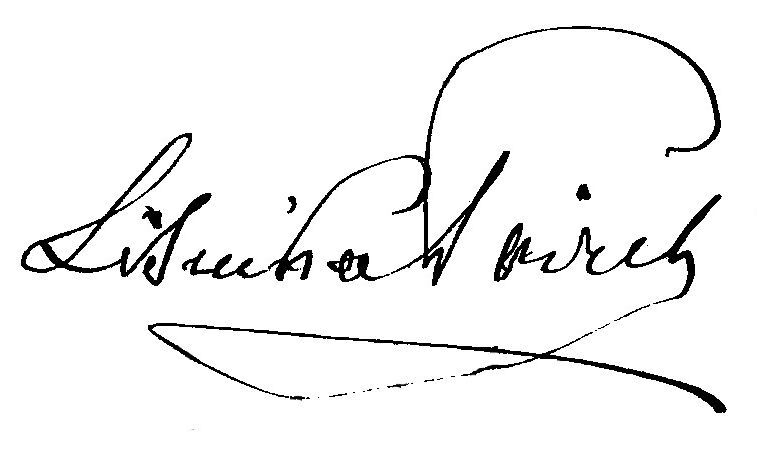
Signature of: lisinka poirel